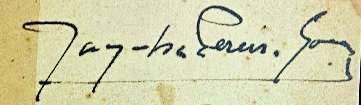
Signature of: yaynha pereira gomes